Question: What are the imaging findings?
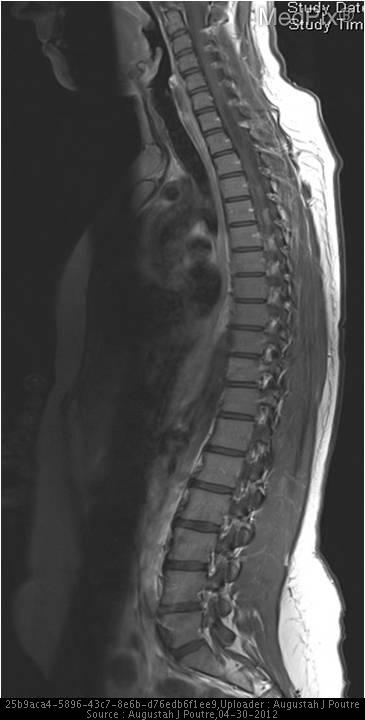
Answer: The imaging shows Low lying cerebellar tonsils with cervical cord syringohydromyelia. Sagittal T1 postcontrast MR image through the cord demonstrates no abnormal enhancement..